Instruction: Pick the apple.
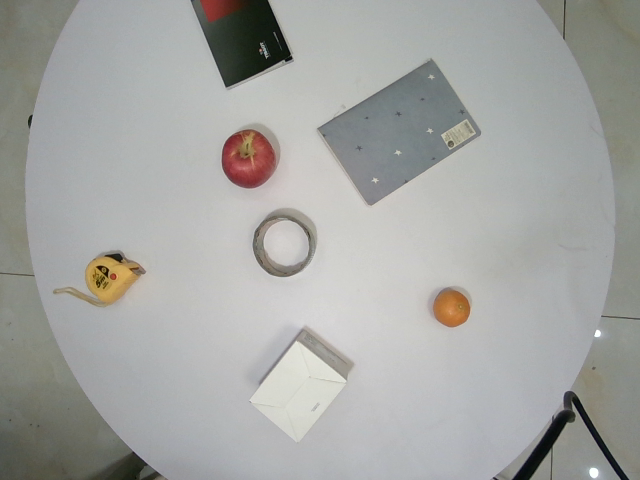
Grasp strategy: vertical